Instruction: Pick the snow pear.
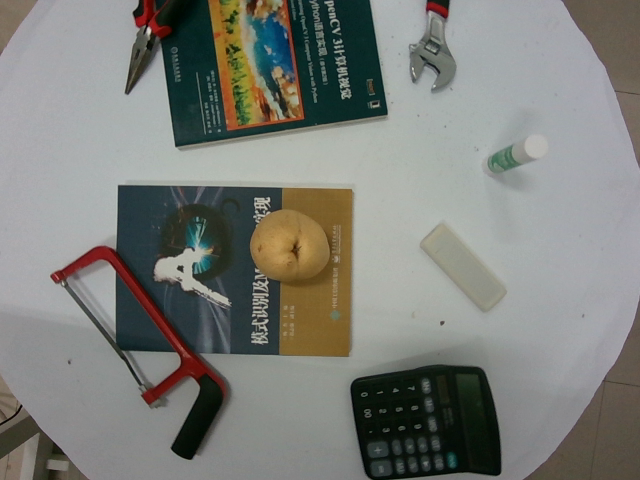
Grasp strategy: vertical